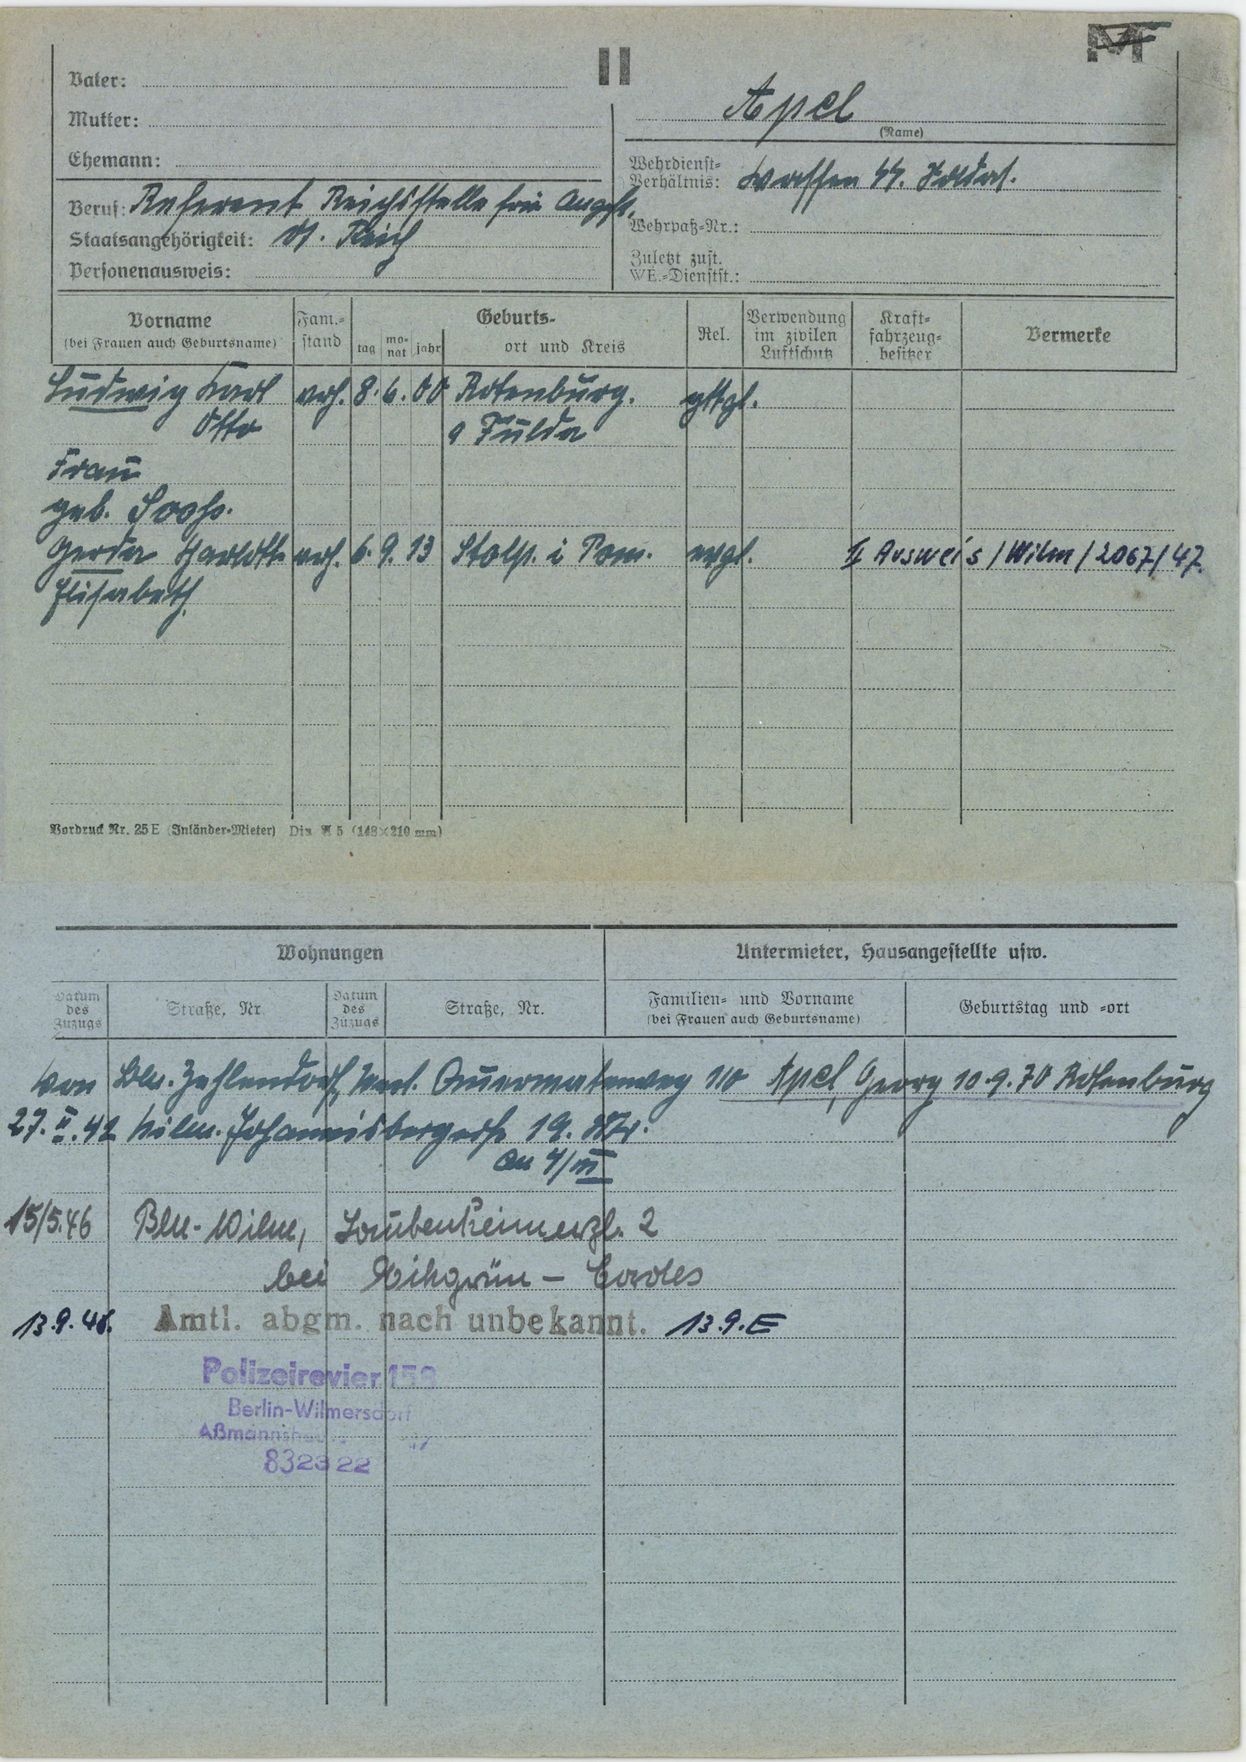
Apel